Question: What is the name of the tenant mentioned in the document?
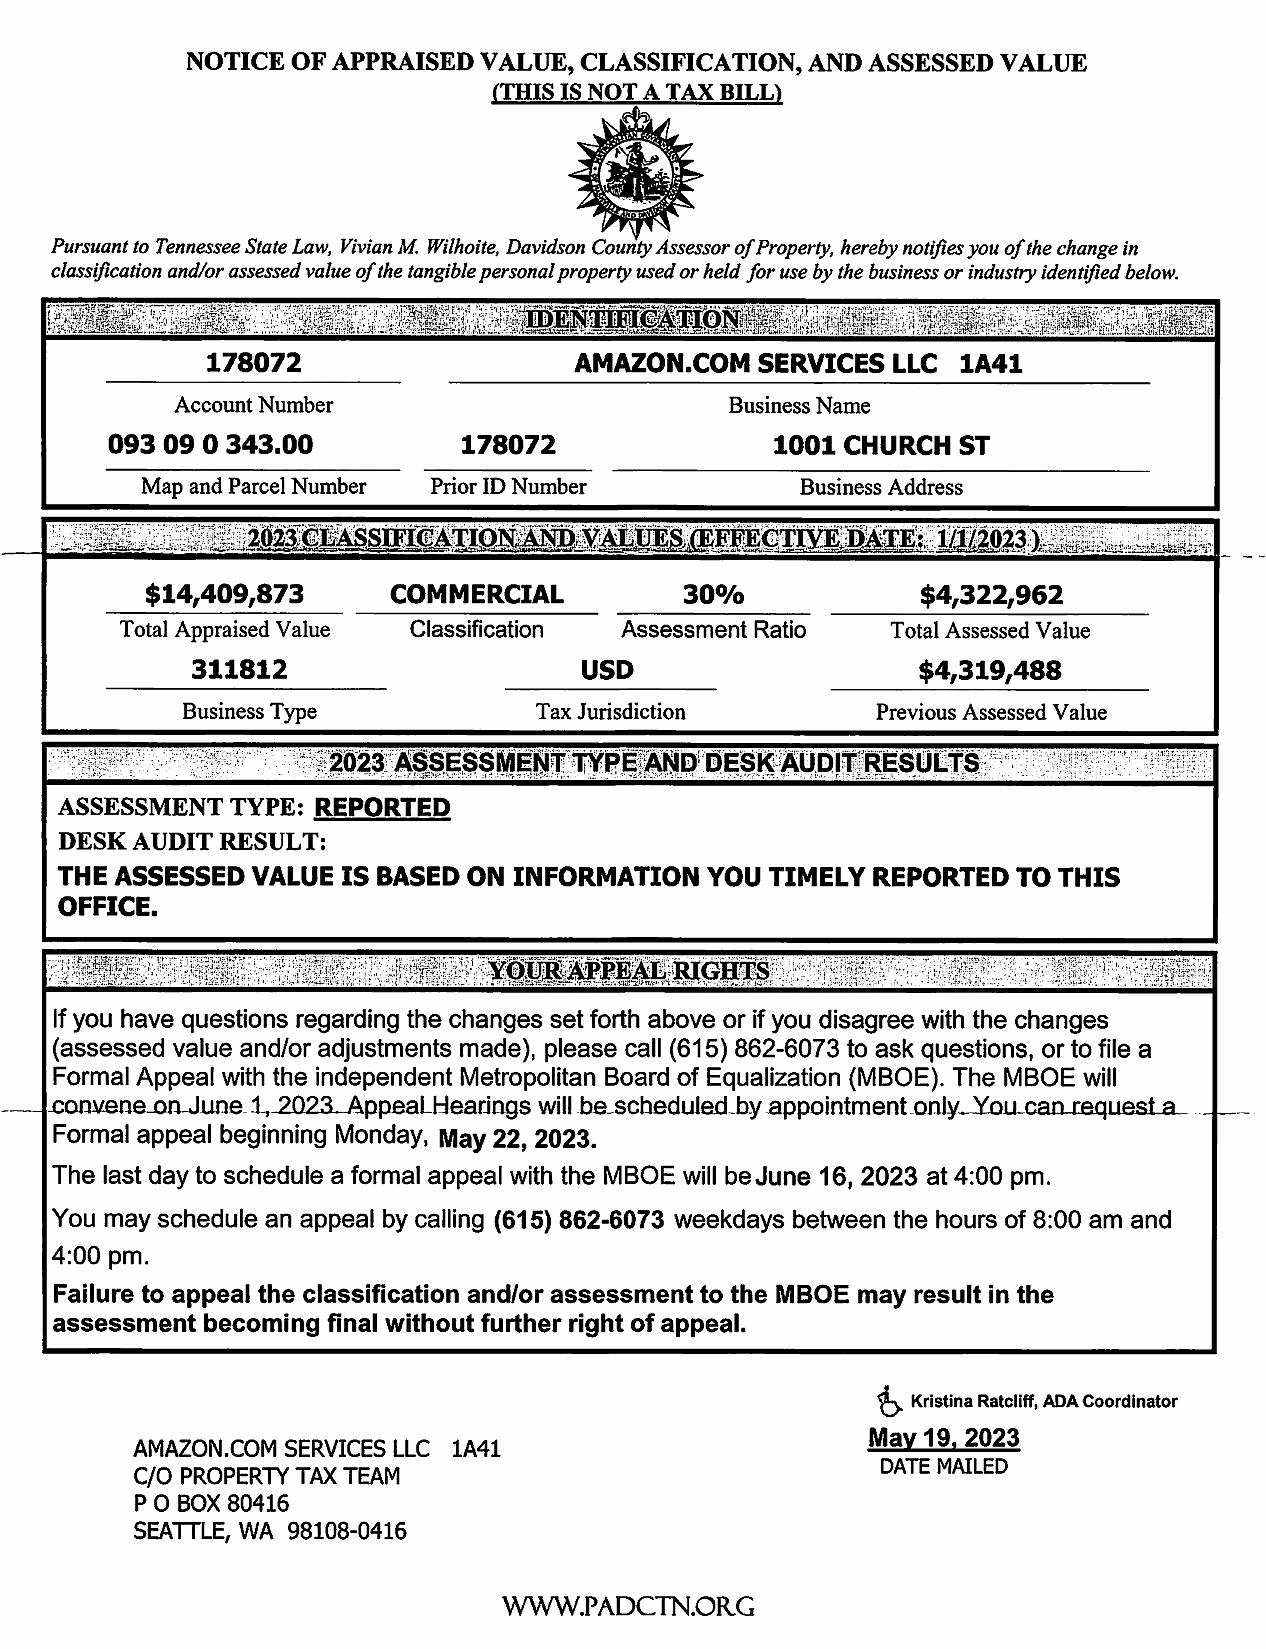
Answer: "AMAZON.COM SERVICES LLC 1A41"